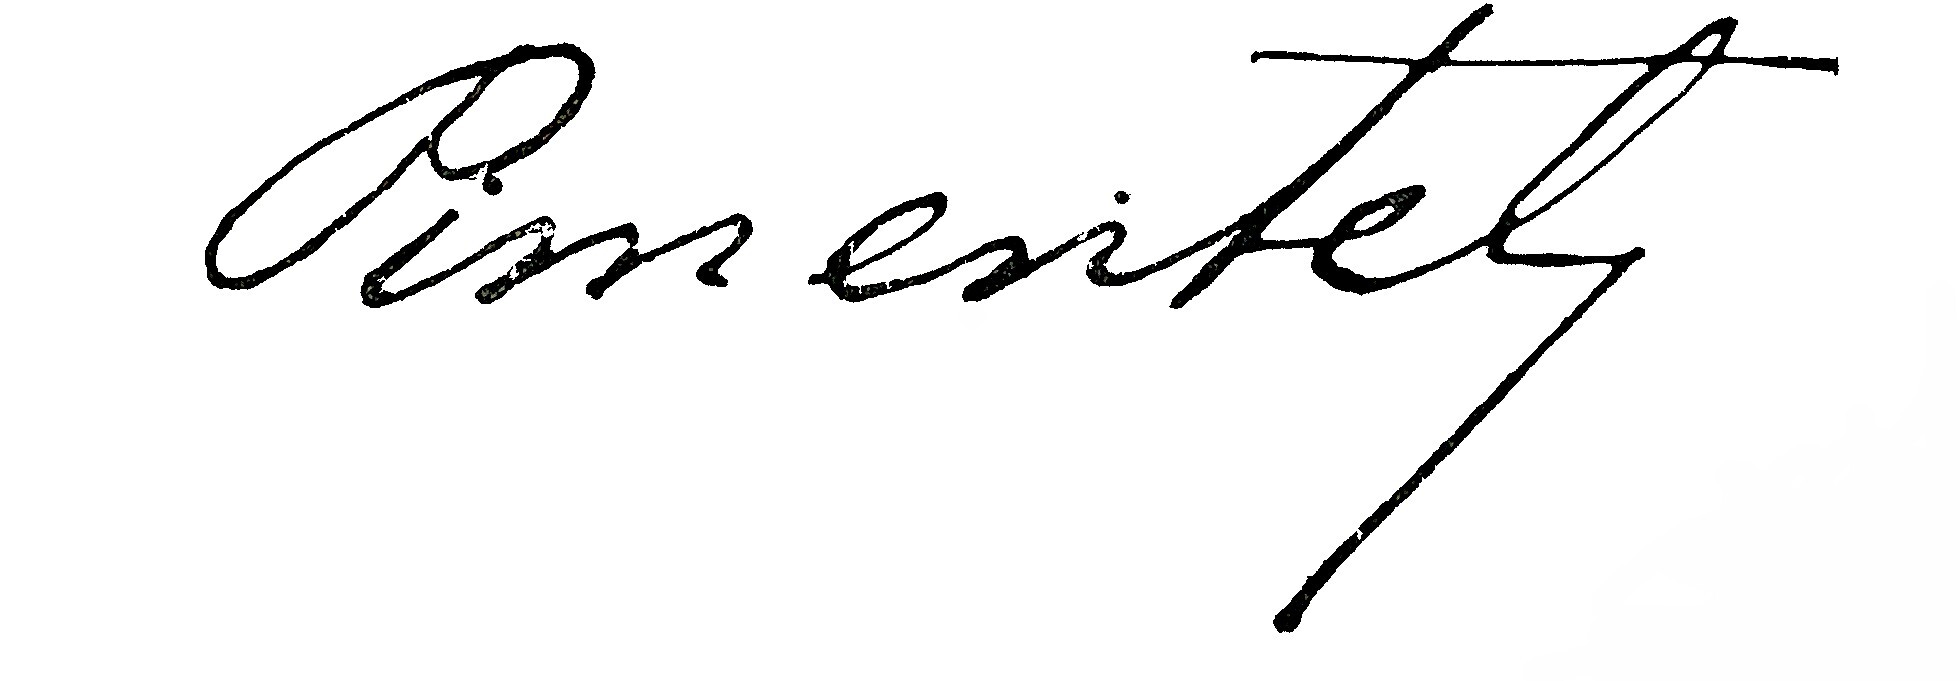
Signature of: francisco pimentel agostini